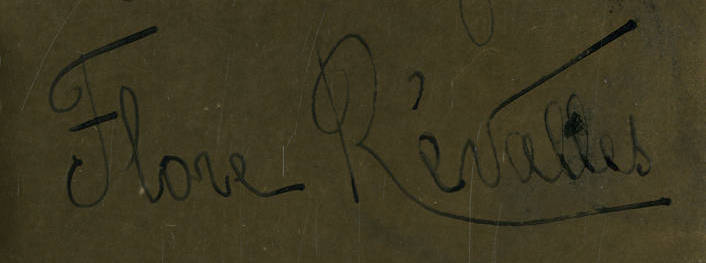
Signature of: flore revalles